Question: Explain the disease:
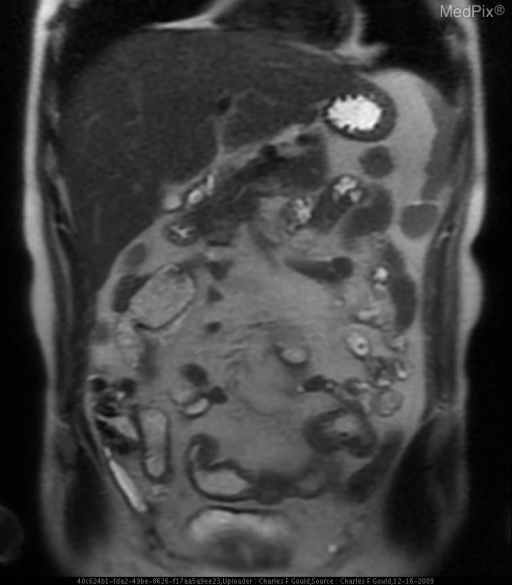
Answer: The disease is discussed as: Crohn Disease, also known as Regional Enteritis, is a prolonged inflammatory bowel disease of unknown etiology and upredictable course. The disease may affect the entire GI tract and does so in a characteristic discontinuous and asymmetric pattern. Males and females are affected equally and usually present between ages 15 and 30. Symptoms vary but most commonly include abdominal pain with diarrhea, which may be bloody. Other symptoms include low-grade fever, anorexia and weight loss, anemia, perianal abscess/fistula and malabsorption.

The small bowel is most frequently involved followed by the colon. The terminal ileum alone or in combination with other sites is involved in 95% of cases. Typical findings on small bowel follow-through include fold thickening with nodularity, aphthous ulcers and cobblestone mucosa and ulceration. Crohn or granulomatous colitis occurs most frequently on the right side with sparing of the rectosigmoid. Often small nodular filling defects are seen with aphthous ulcers. Discontinuous involvement or "skip lesions" throughout the bowel are characteristic. Complications include fistulae, sinus tracts, abscesses, perforation, toxic megacolon and increased risk for bowel lymphoma and adenocarcinoma.

Findings on CT include thickened bowel wall potentially with skip areas, "creeping fat" due to mesenteric fat proliferation, vascular dilation and tortuosity, mesenteric adenopathy, fistula, stricture or abscess. Although complications may be treated surgically, primary therapy is medical as recurrence rate after resection is up to 39%.

There are many extraintestinal manifestations including gallstones, urolithiasis, uveitis and arthritis. Also, Crohn Disease is associated with pyoderma gangrenosum and erythema nodosum.